Question: What is the address or location of the property listed in the document?
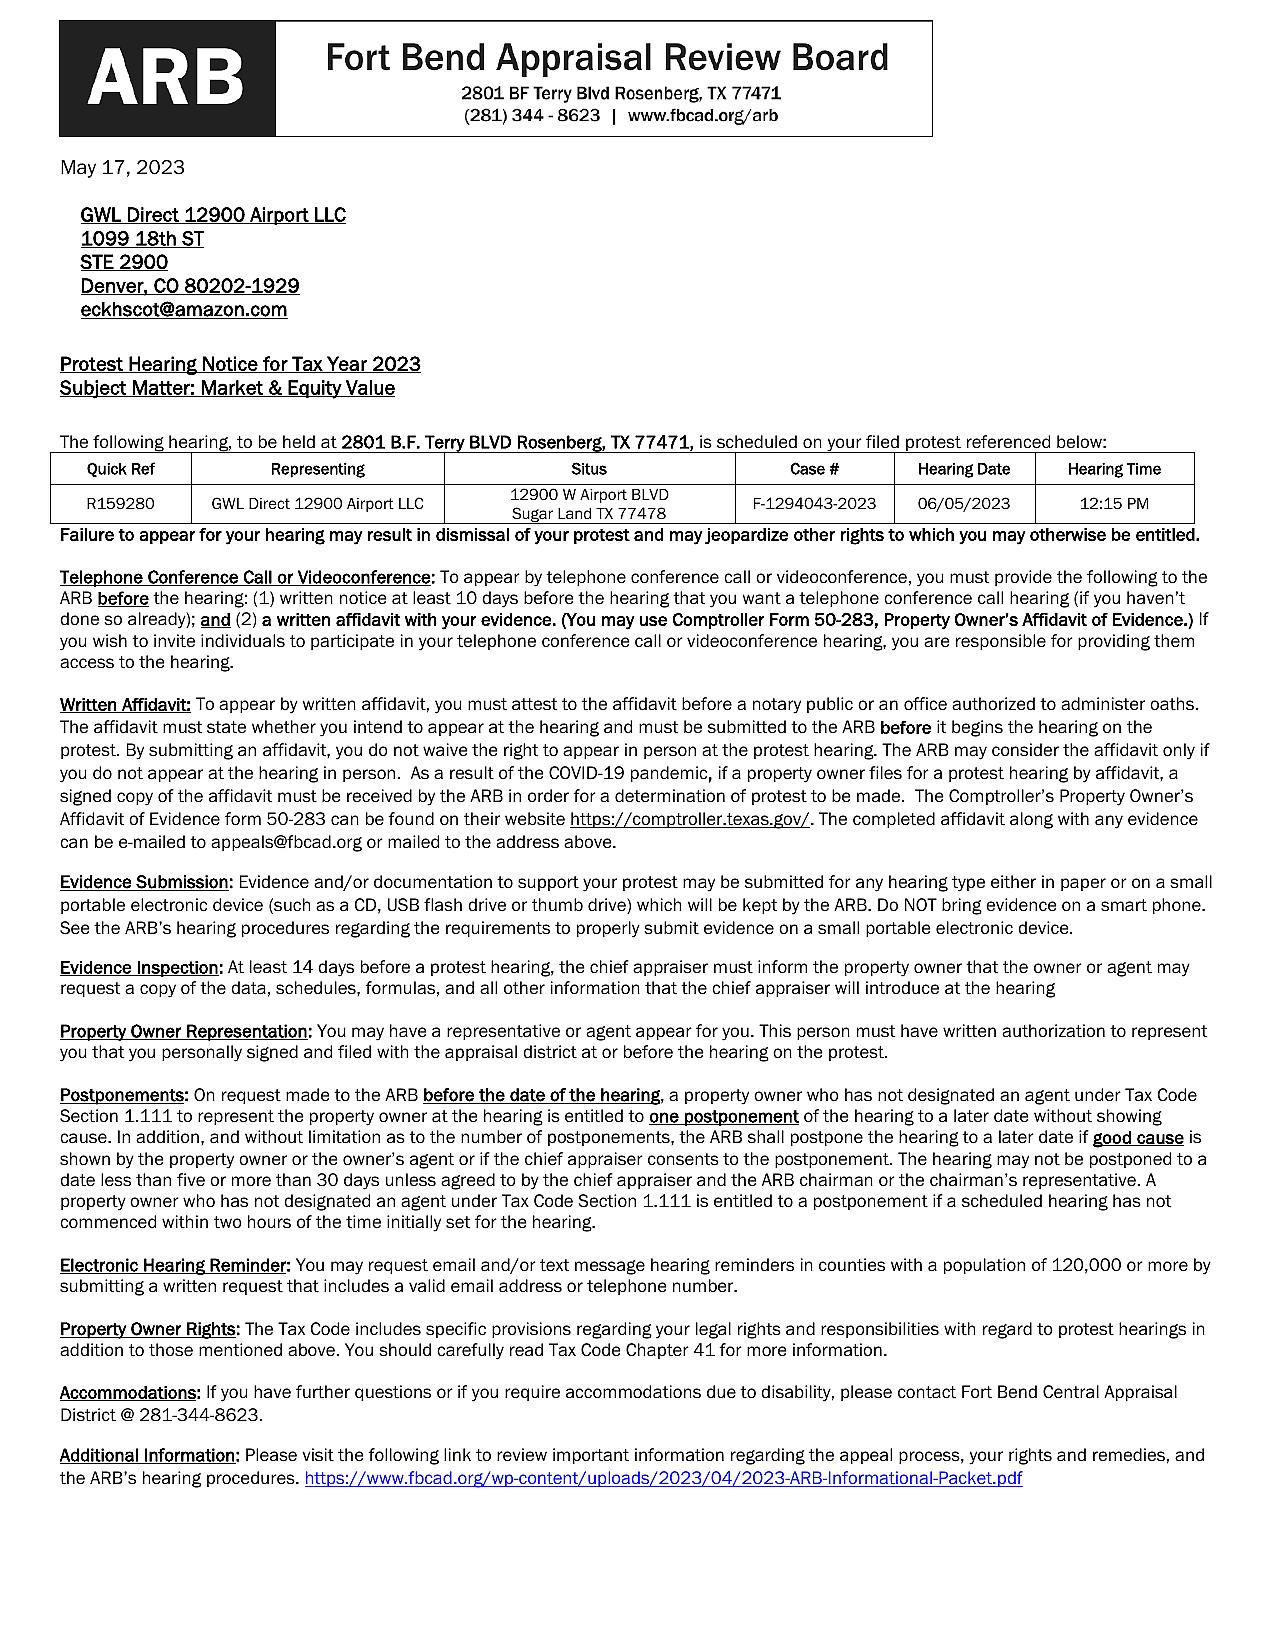
Answer: "12900 W Airport BLVD Suite Land TX 77478"